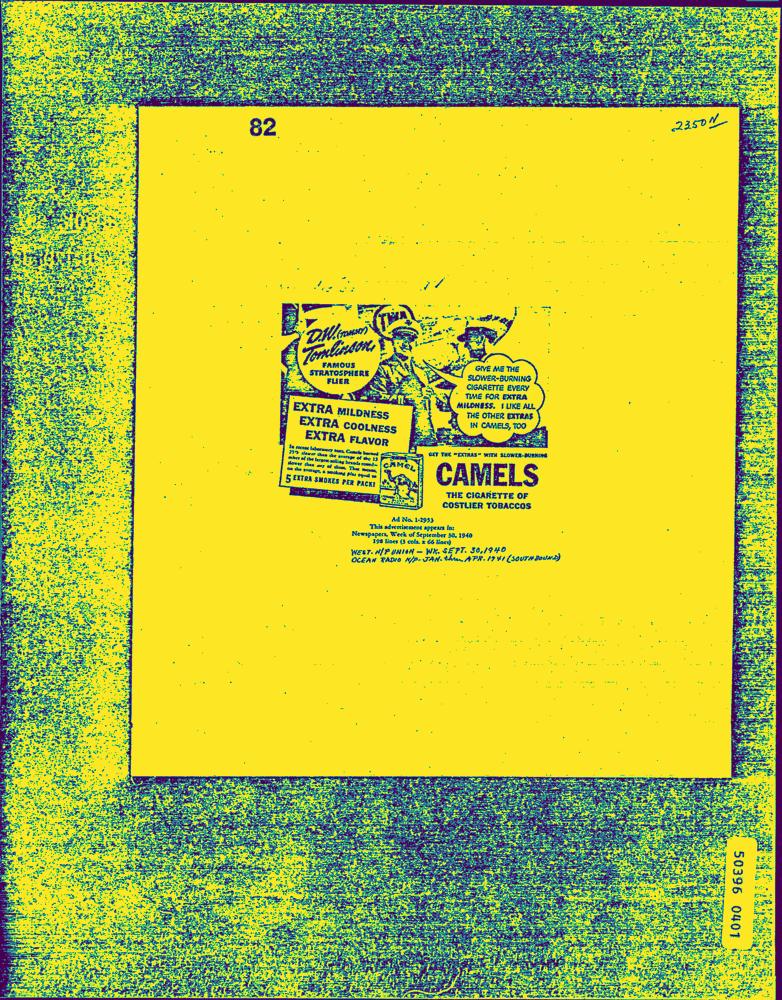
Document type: AD